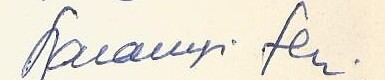
Signature of: ferenc baranyi